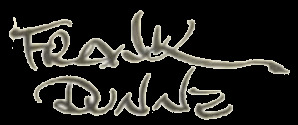
Signature of: frank dunne